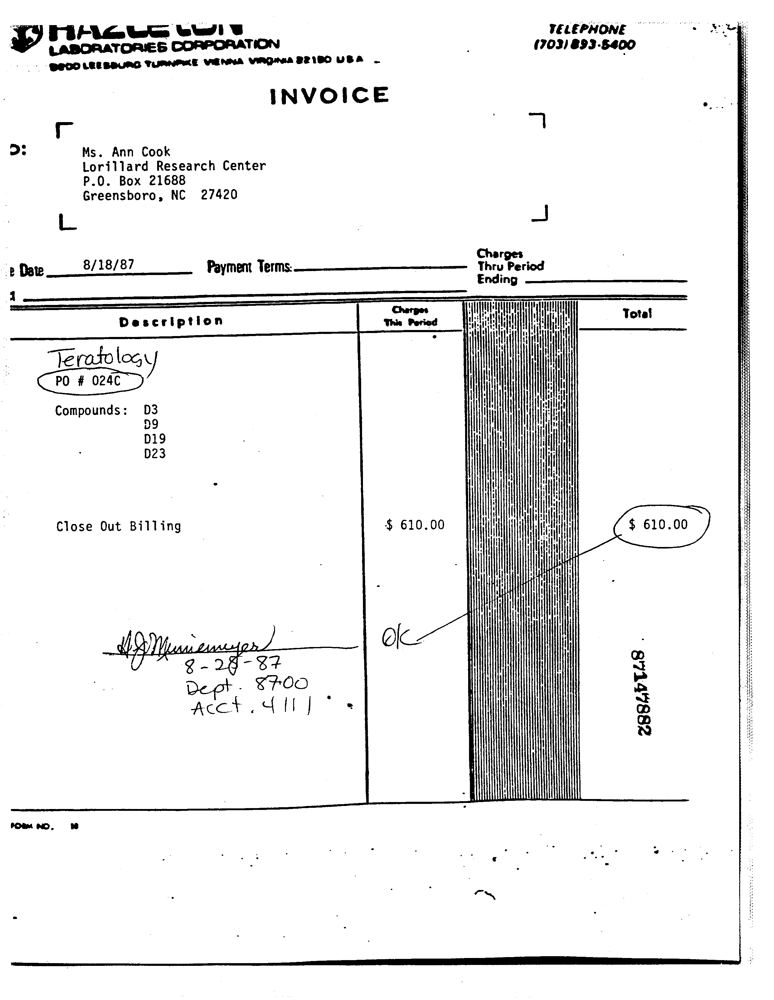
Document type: Invoice